Retrieve the amount in words, amount in figures, name of the payee, date on the cheque, and the bank name from the image.
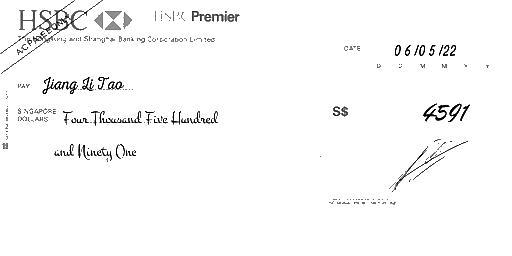
amt_in_words: Four Thousand Five Hundred and Ninety One
amt_in_figures: 4591
payee_name: Jiang Li Tao
bank_name: HSBC
cheque_date: 06/05/22